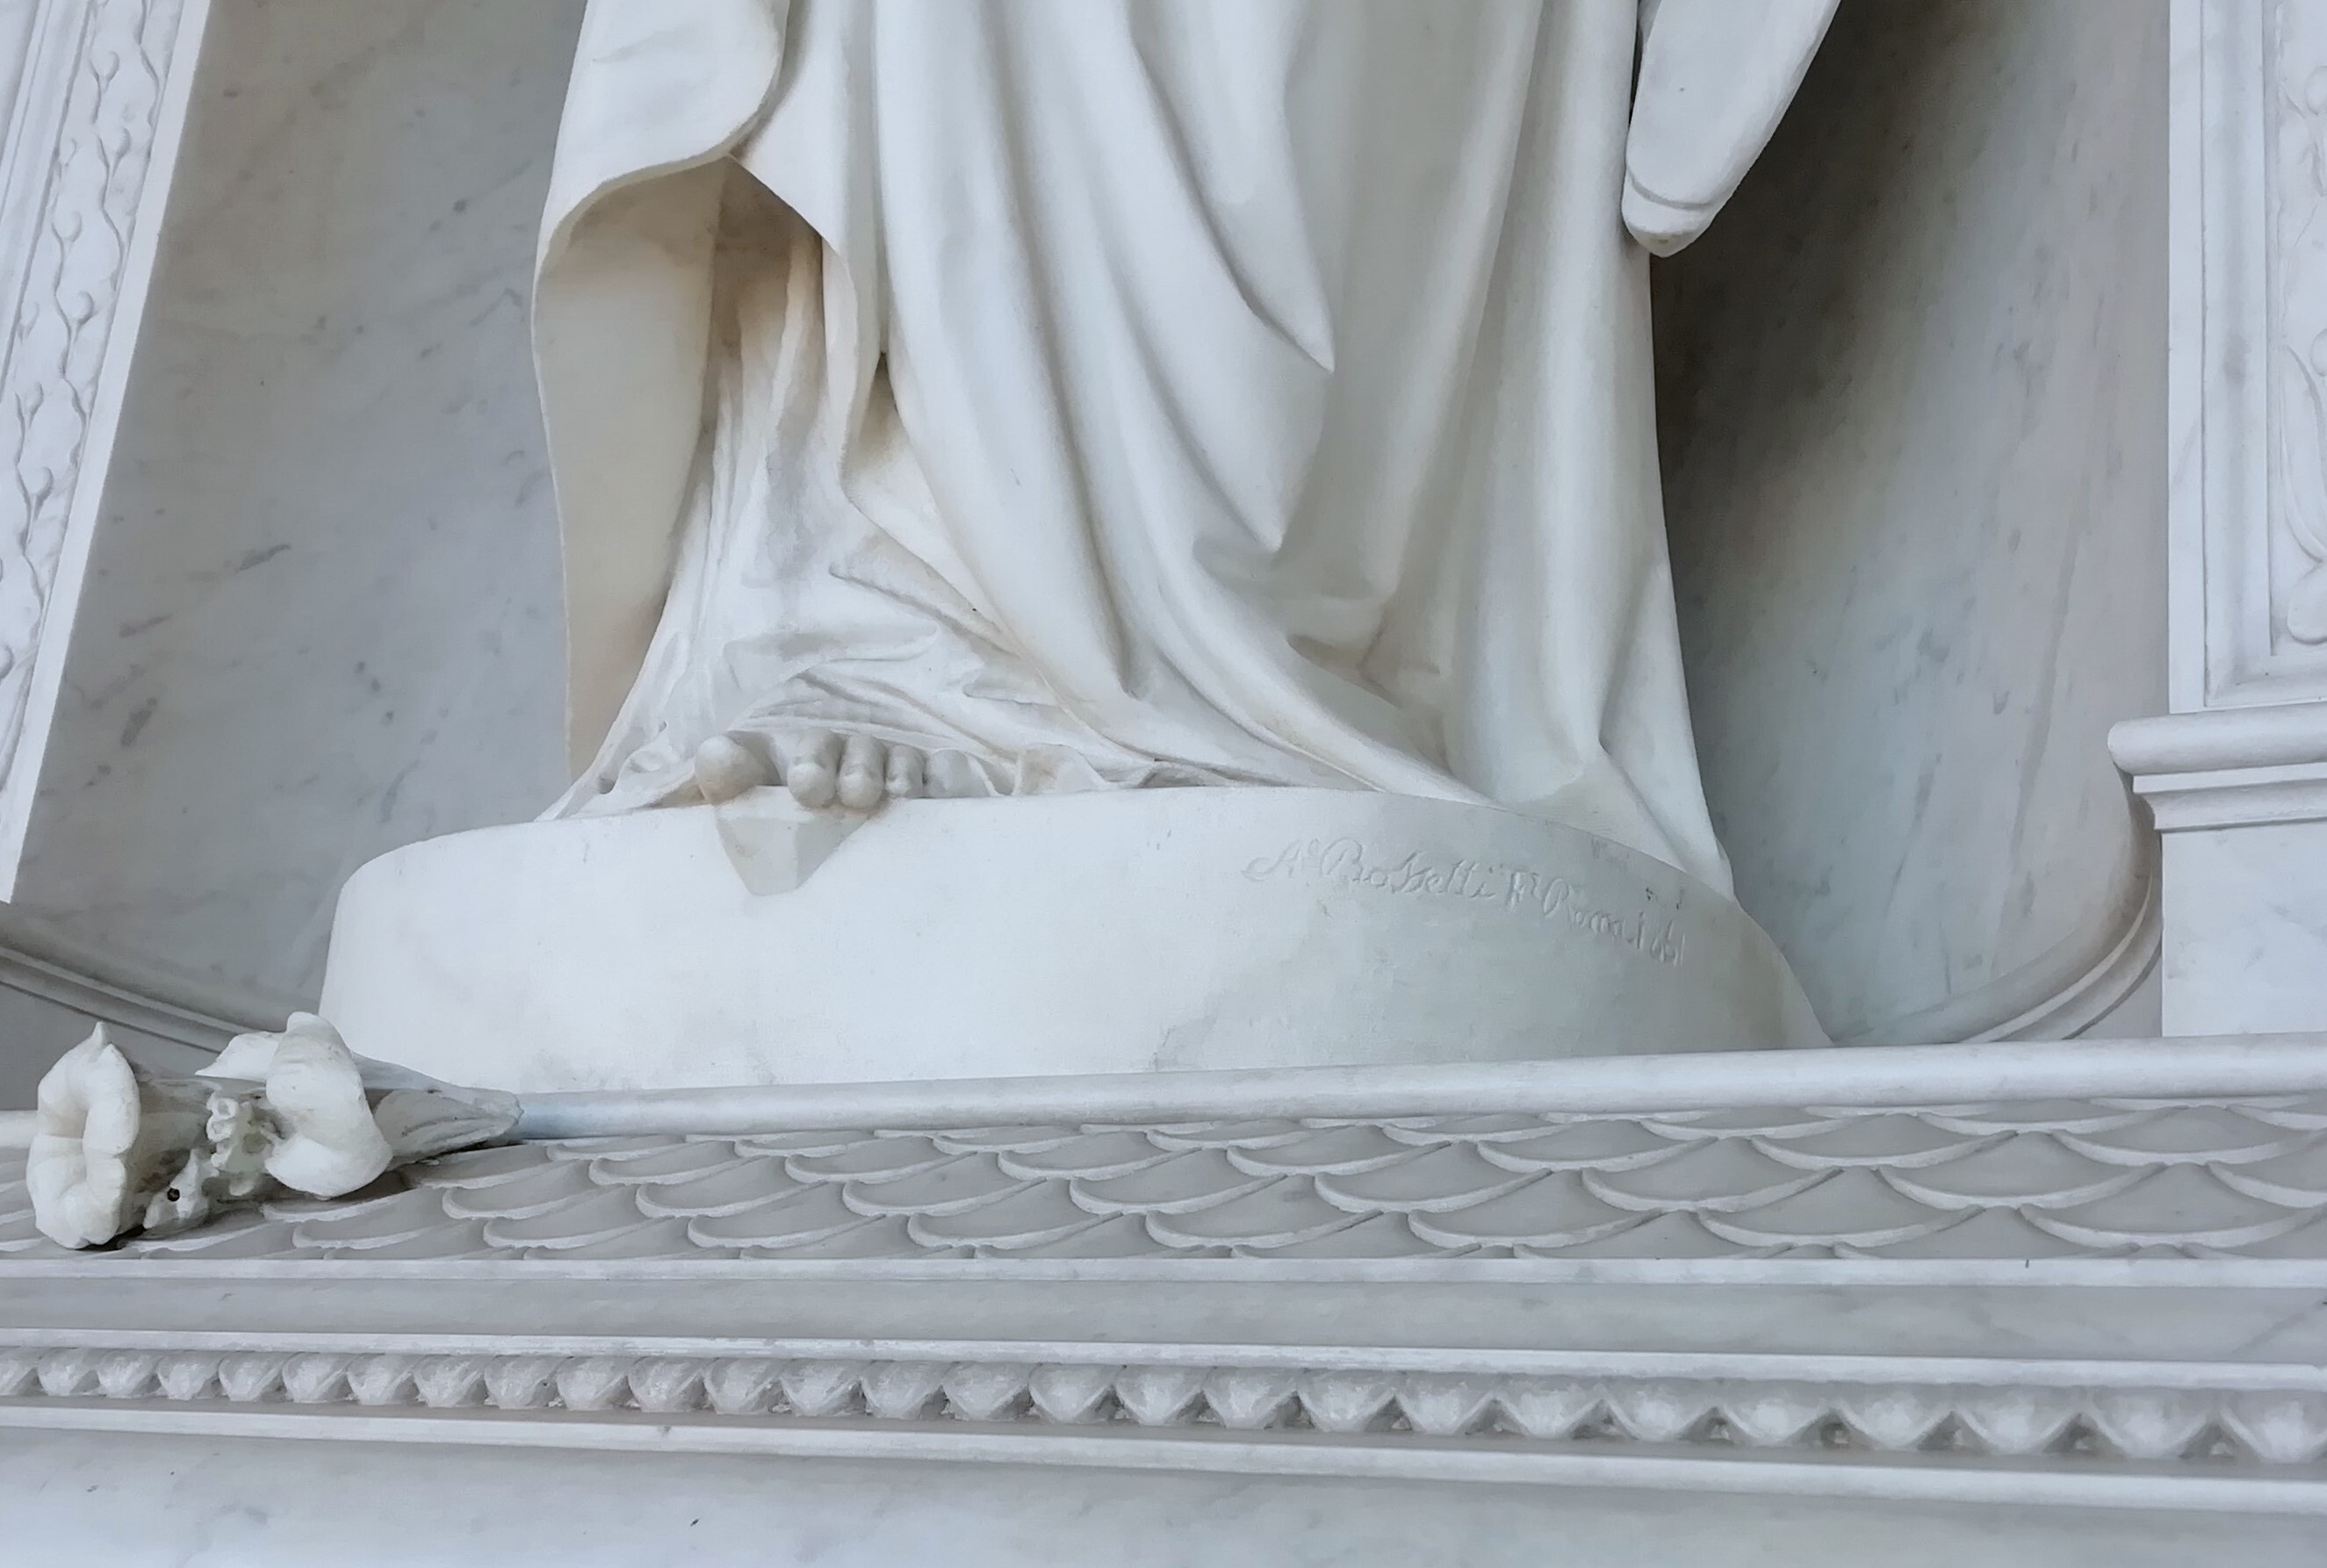
Signature of: antonio rossetti